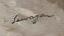
Signature of: lucien seevagen